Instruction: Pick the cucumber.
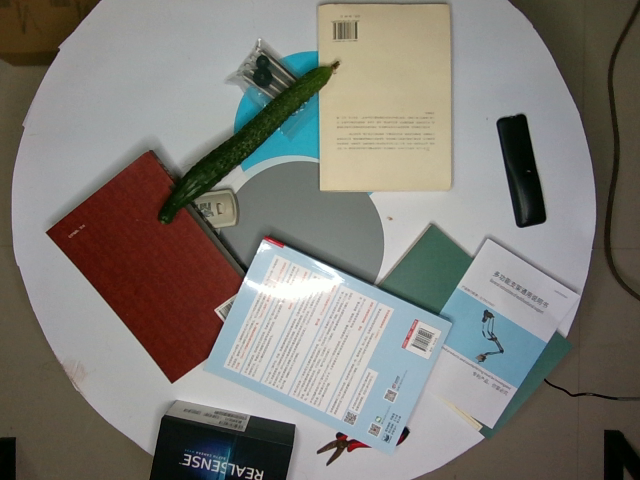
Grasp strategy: vertical